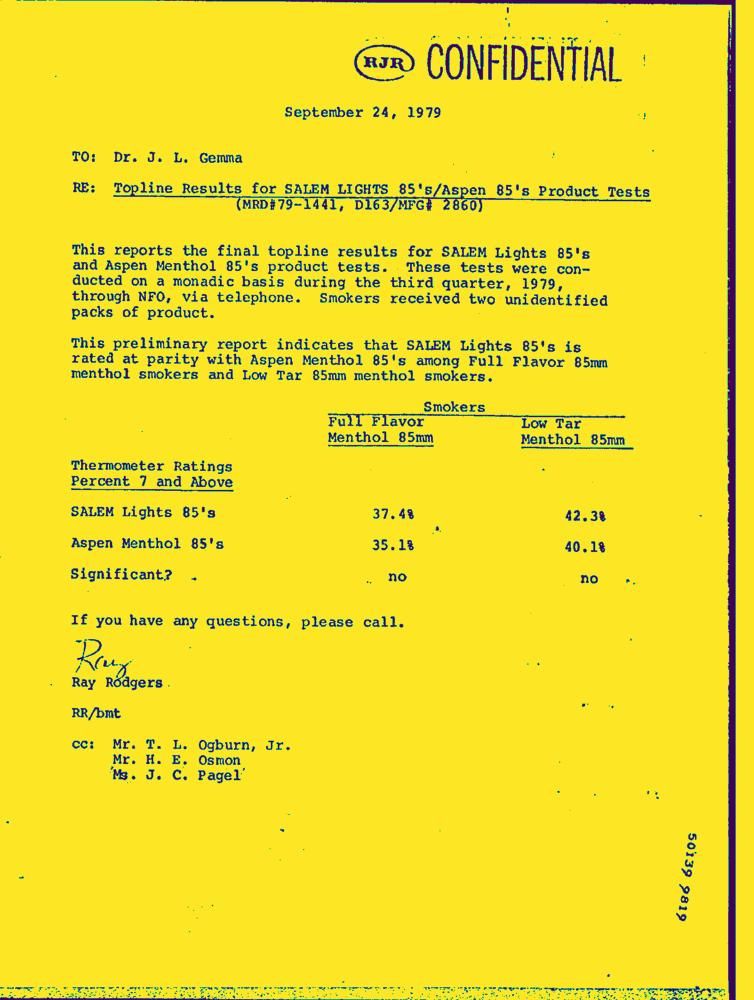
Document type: Letter-Doc